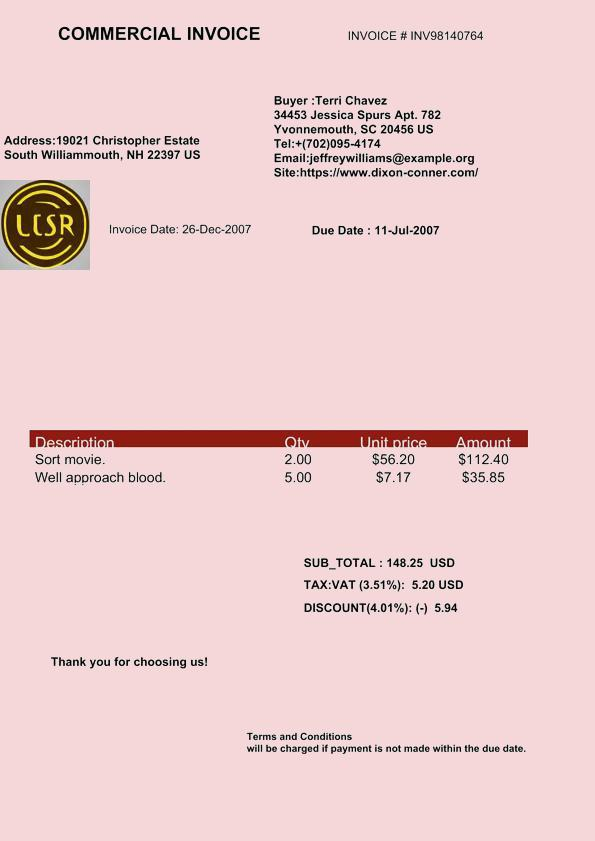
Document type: Invoice